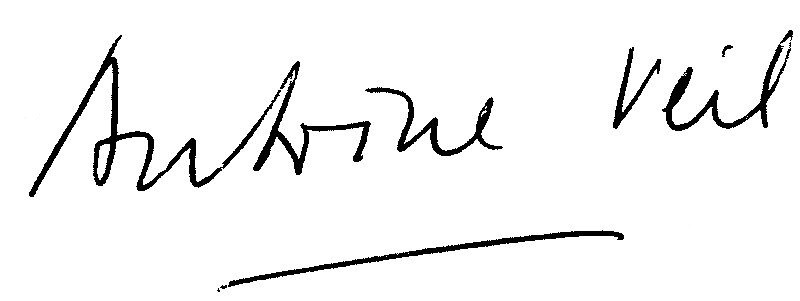
Signature of: antoine veil